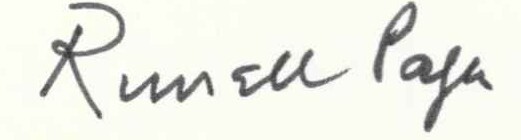
Signature of: russell page